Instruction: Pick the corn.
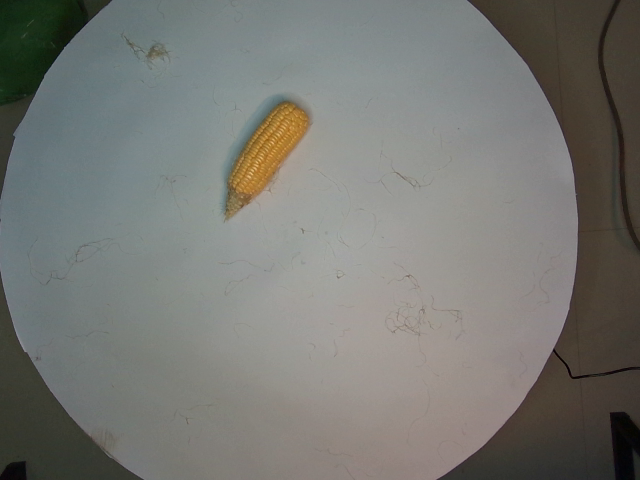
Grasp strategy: vertical